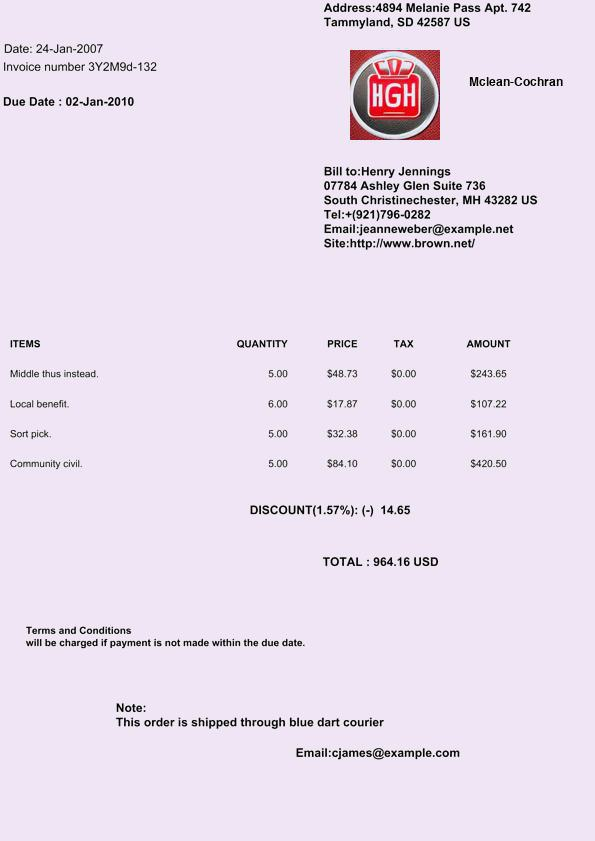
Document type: Invoice